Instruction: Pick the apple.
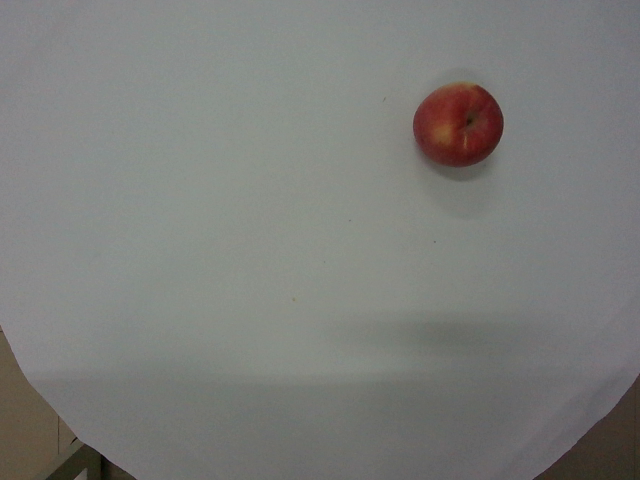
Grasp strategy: vertical